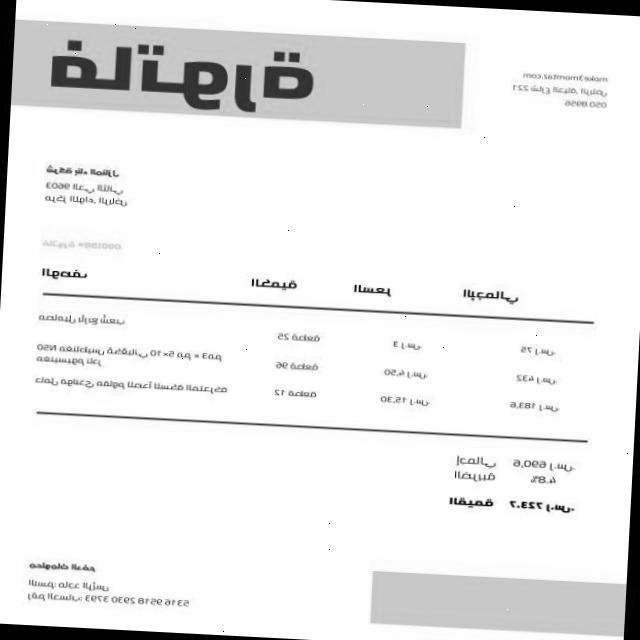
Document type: Invoice